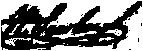
Signature of: william scarbrough